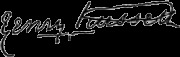
Signature of: henry russell